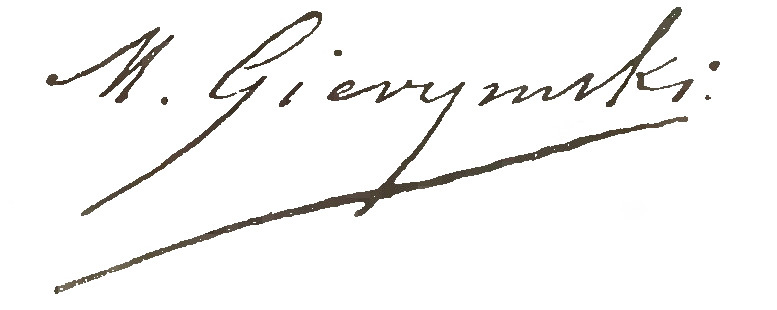
Signature of: maksymilian gierymski